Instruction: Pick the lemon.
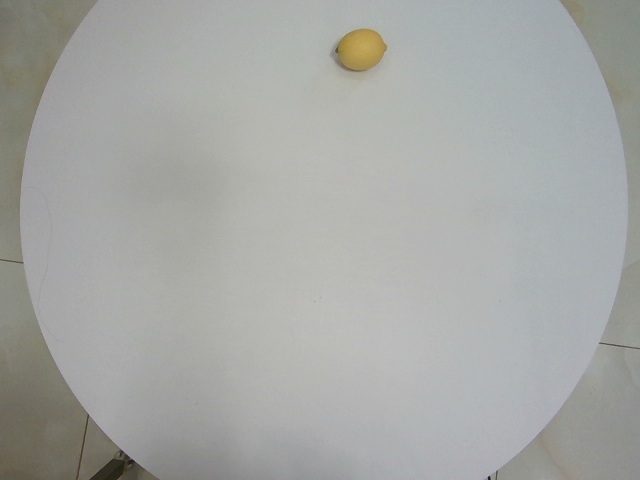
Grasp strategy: vertical